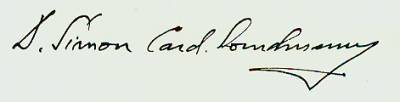
Signature of: duraisamy simon lourdusamy